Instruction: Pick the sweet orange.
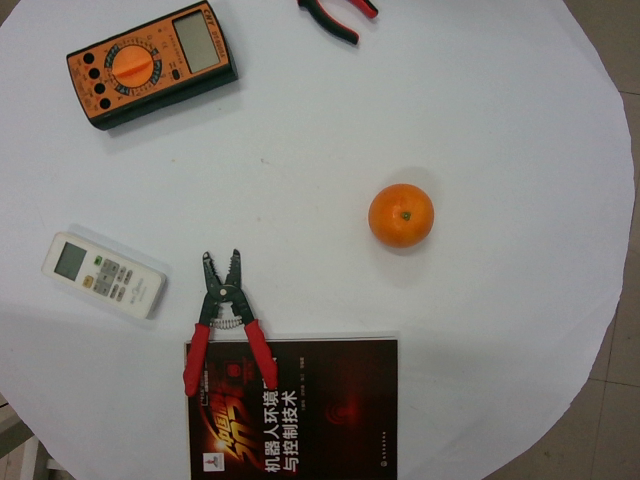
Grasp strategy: vertical